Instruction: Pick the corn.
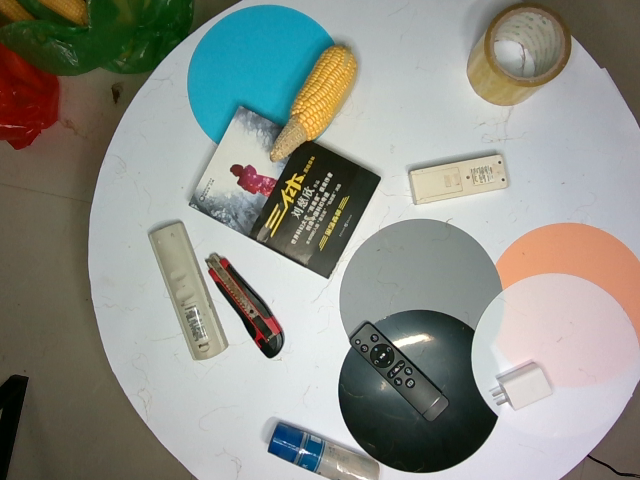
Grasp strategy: vertical